Please extract the written amount, numerical amount, recipient's name, date on the cheque, and the bank's name from the image.
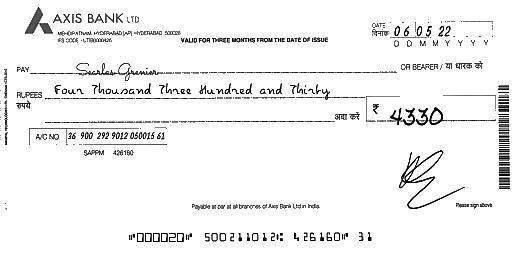
amt_in_words: Four Thousand Three Hundred and Thirty
amt_in_figures: 4330
payee_name: Searlas Grenier
bank_name: AXIS BANK
cheque_date: 06/05/22